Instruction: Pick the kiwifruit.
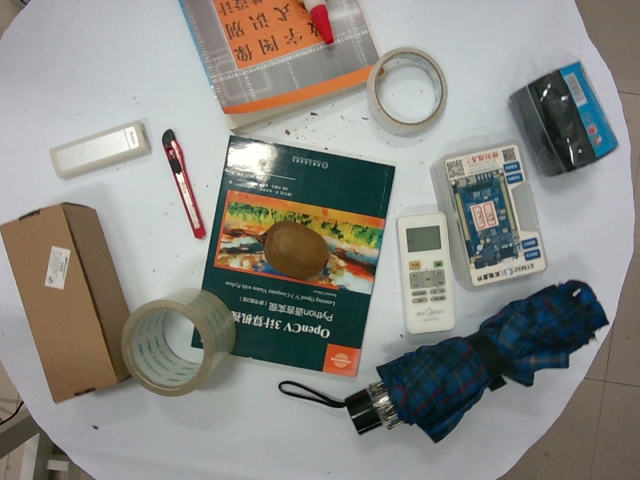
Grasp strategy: vertical